Question: What is the name of the tenant mentioned in the document?
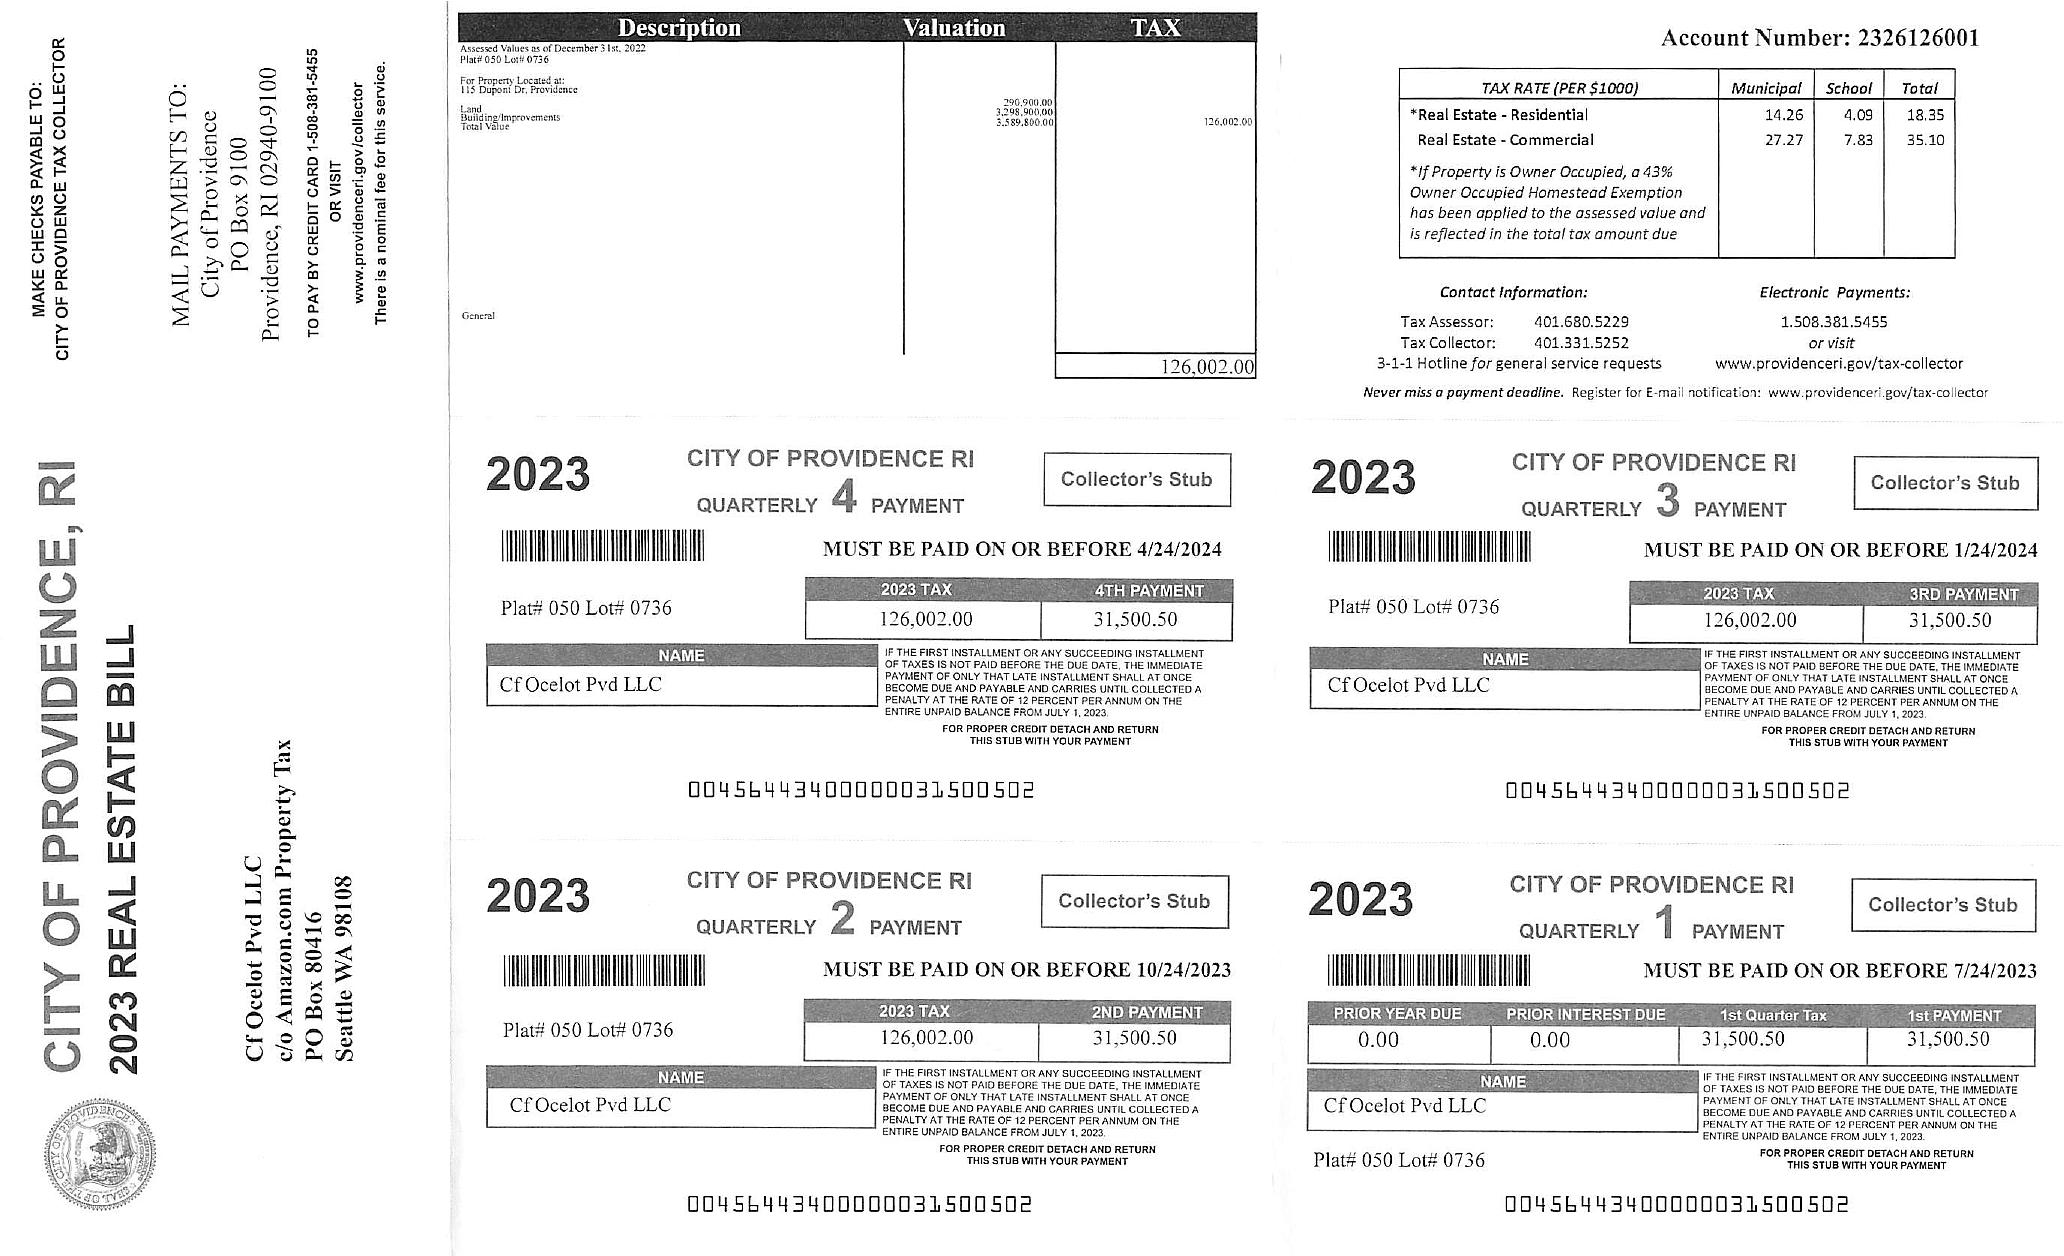
Answer: "Cf Ocelot Pvd LLC"